Retrieve the amount in words, amount in figures, name of the payee, date on the cheque, and the bank name from the image.
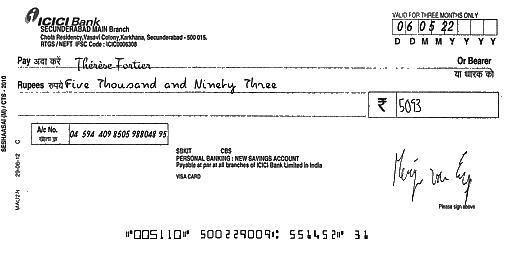
amt_in_words: Five Thousand and Ninety Three
amt_in_figures: 5093
payee_name: Thérèse Fortier
bank_name: ICICI Bank
cheque_date: 06/05/22